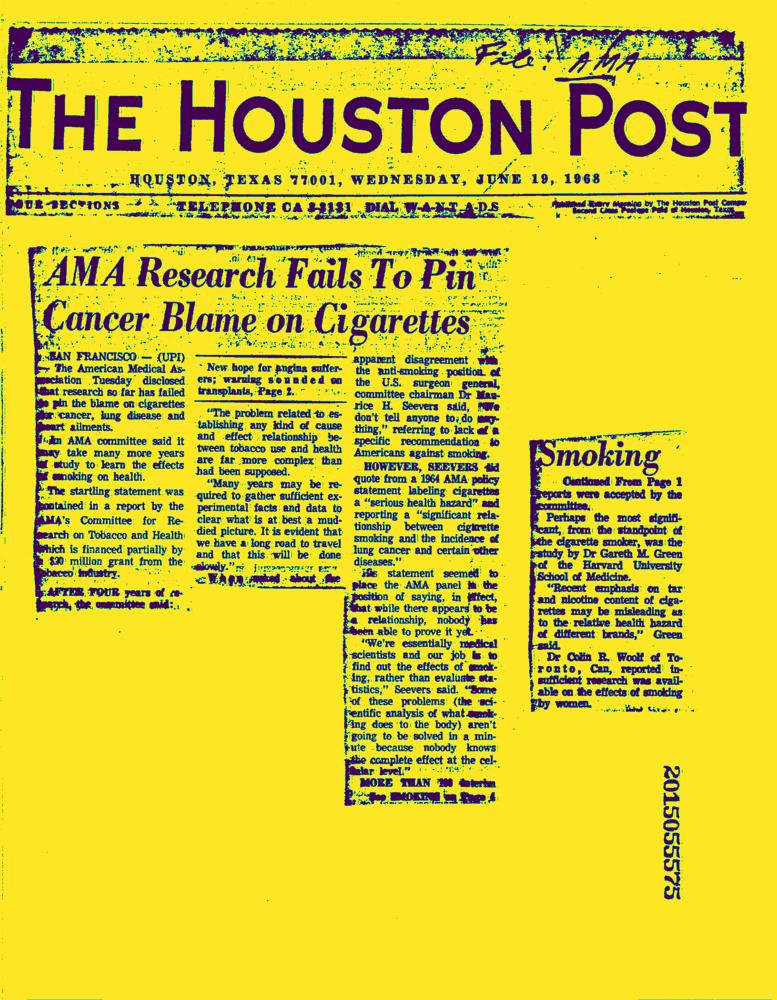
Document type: News-Article